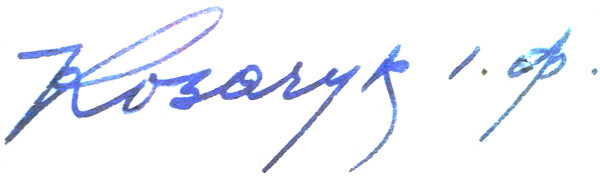
Signature of: ivan kozachuk